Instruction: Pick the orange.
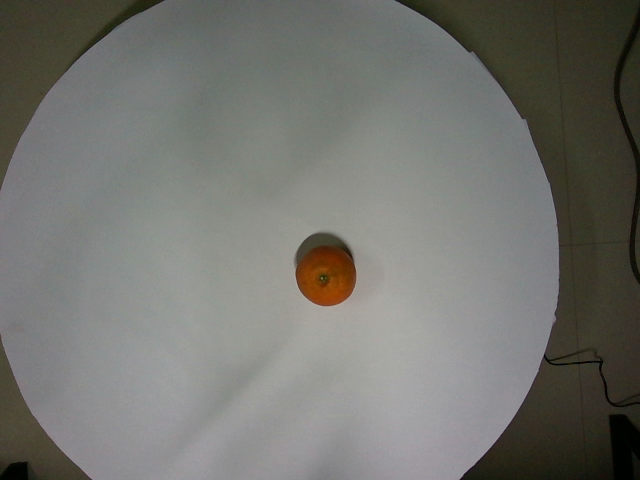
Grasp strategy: vertical